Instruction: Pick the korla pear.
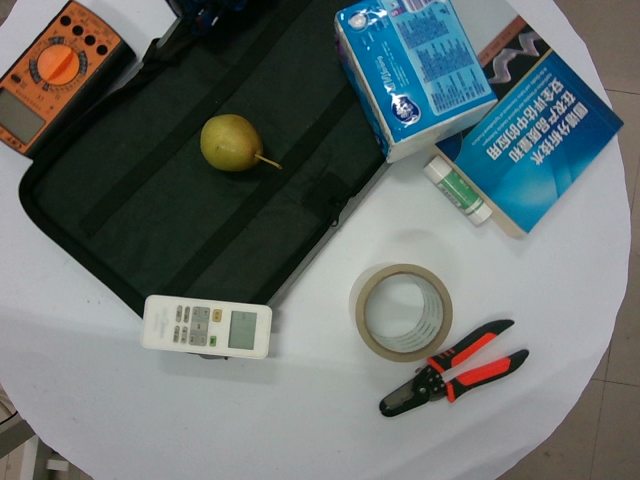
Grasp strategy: vertical